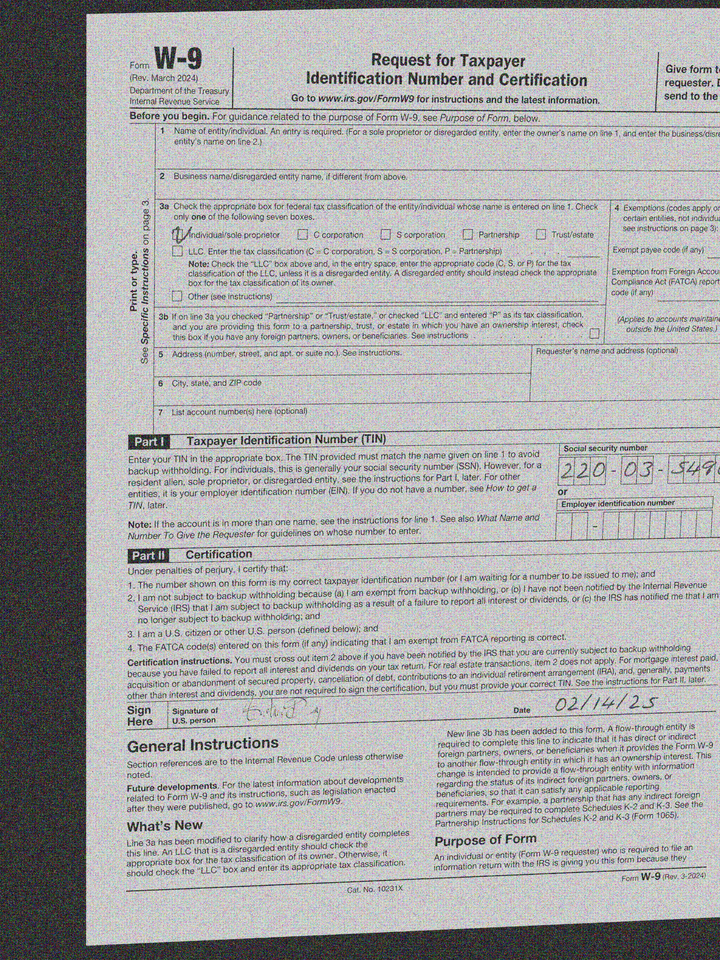
cbx: yes
ssn: 220035490
sdt: 02/14/25